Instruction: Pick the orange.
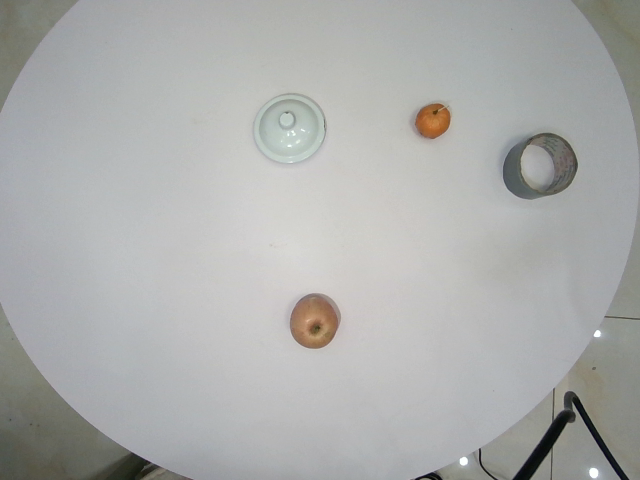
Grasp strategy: vertical